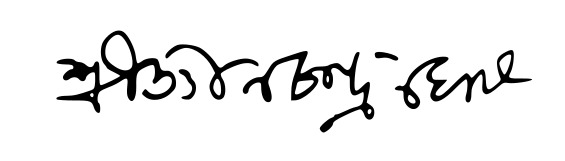
Signature of: jnan chandra ghosh